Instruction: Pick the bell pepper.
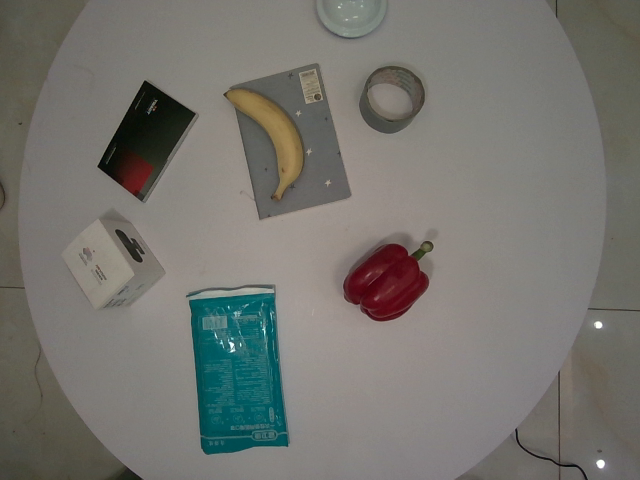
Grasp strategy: vertical